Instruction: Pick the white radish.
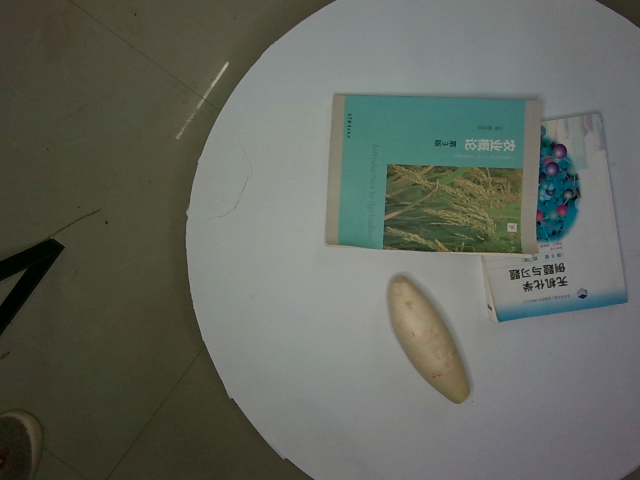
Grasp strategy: vertical